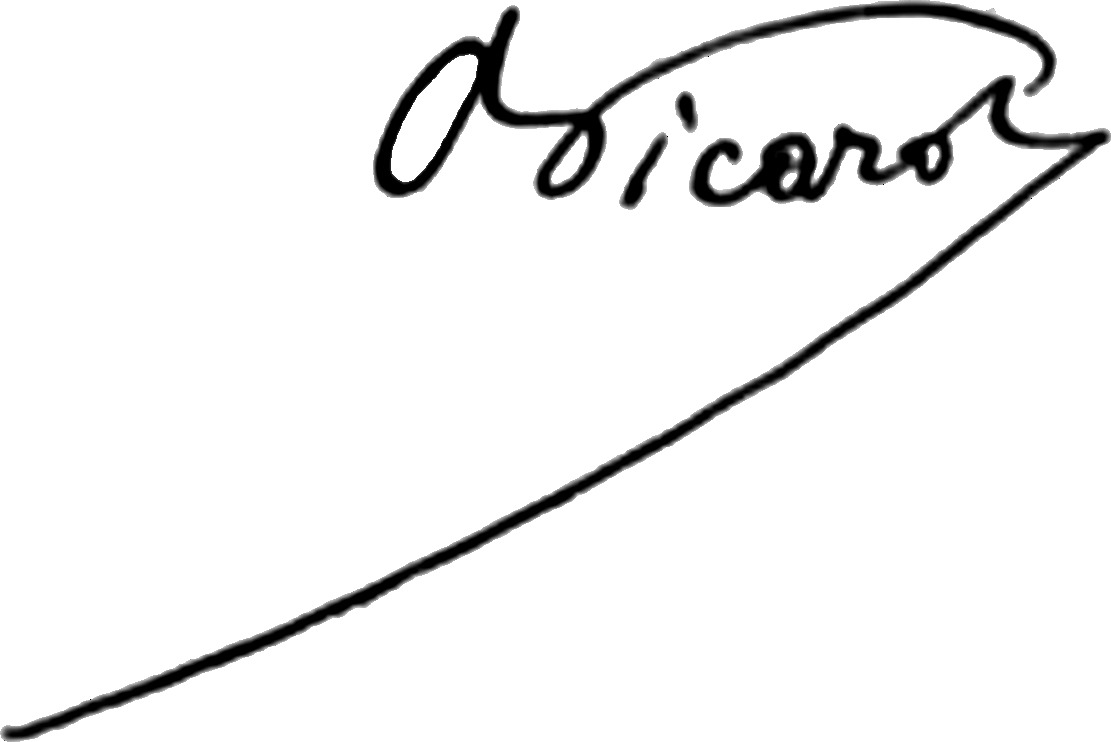
Signature of: alfred picard